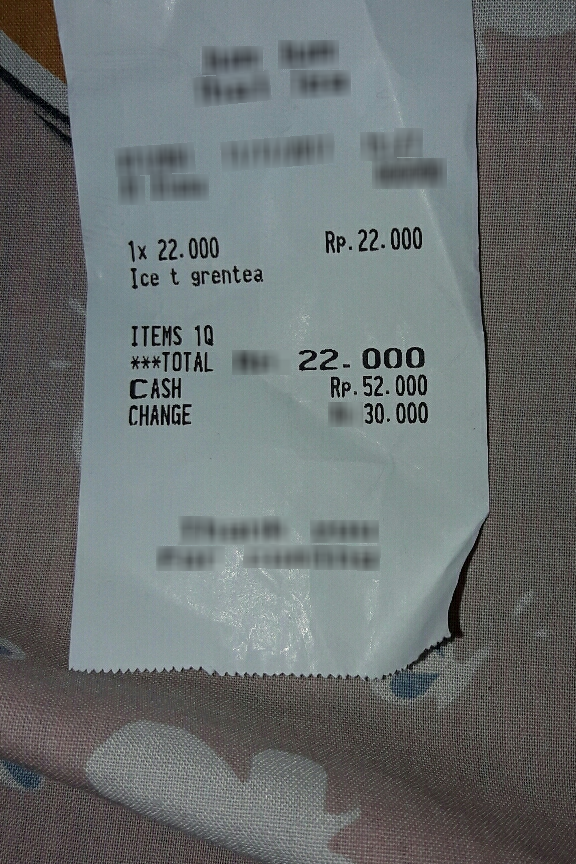
Receipt information:
subtotal: 22.000
total: 22.000
line_items: item_name: Ice t grentea
item_value: 22.000
item_quantity: 1